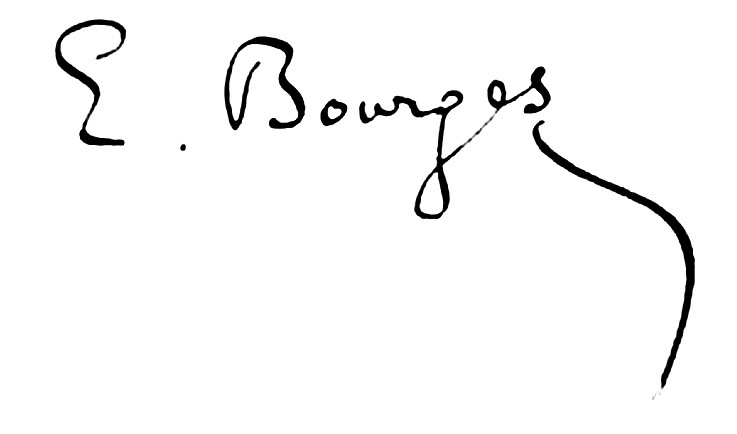
Signature of: élémir bourges